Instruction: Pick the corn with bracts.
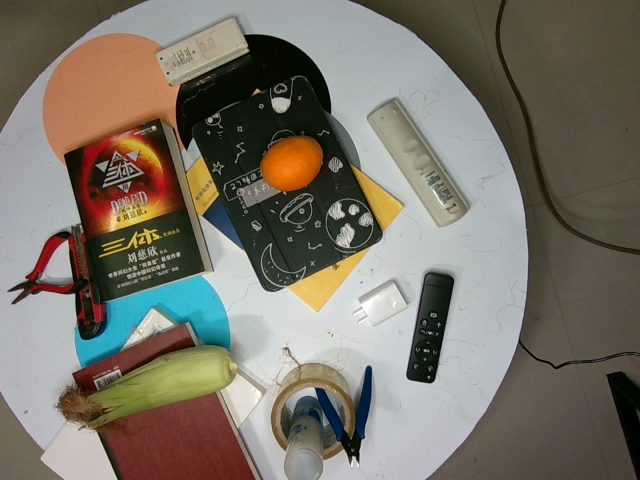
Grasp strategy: vertical